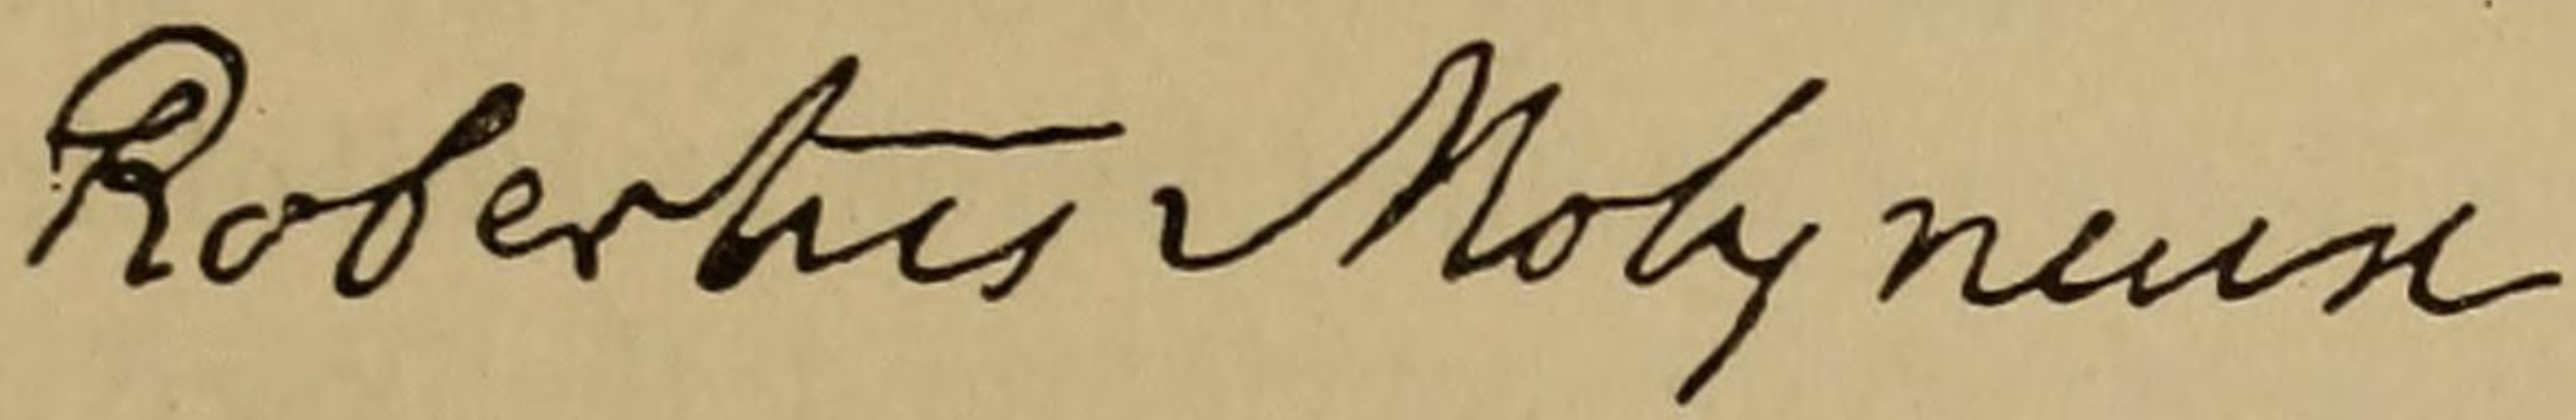
Signature of: robert molyneux